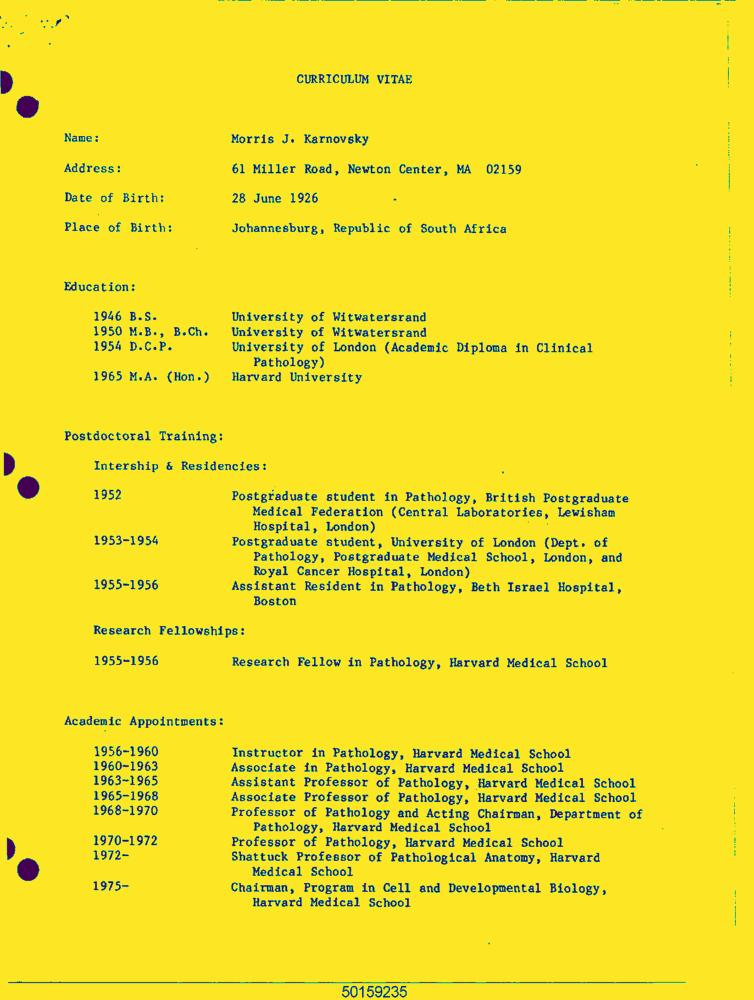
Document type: Resume-Doc